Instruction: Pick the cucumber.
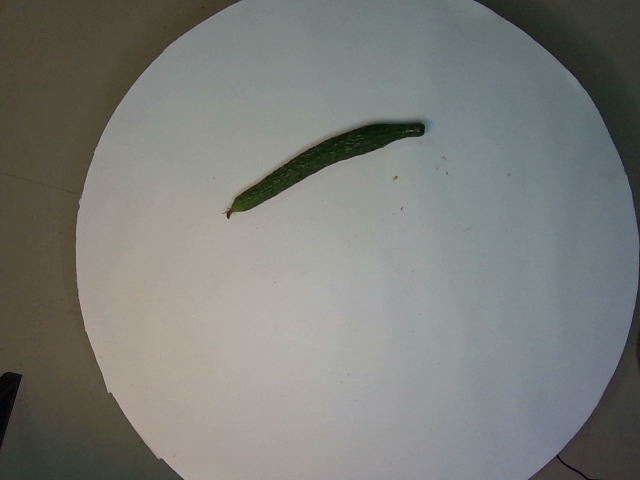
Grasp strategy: vertical